Question: Which state is mentioned in the document?
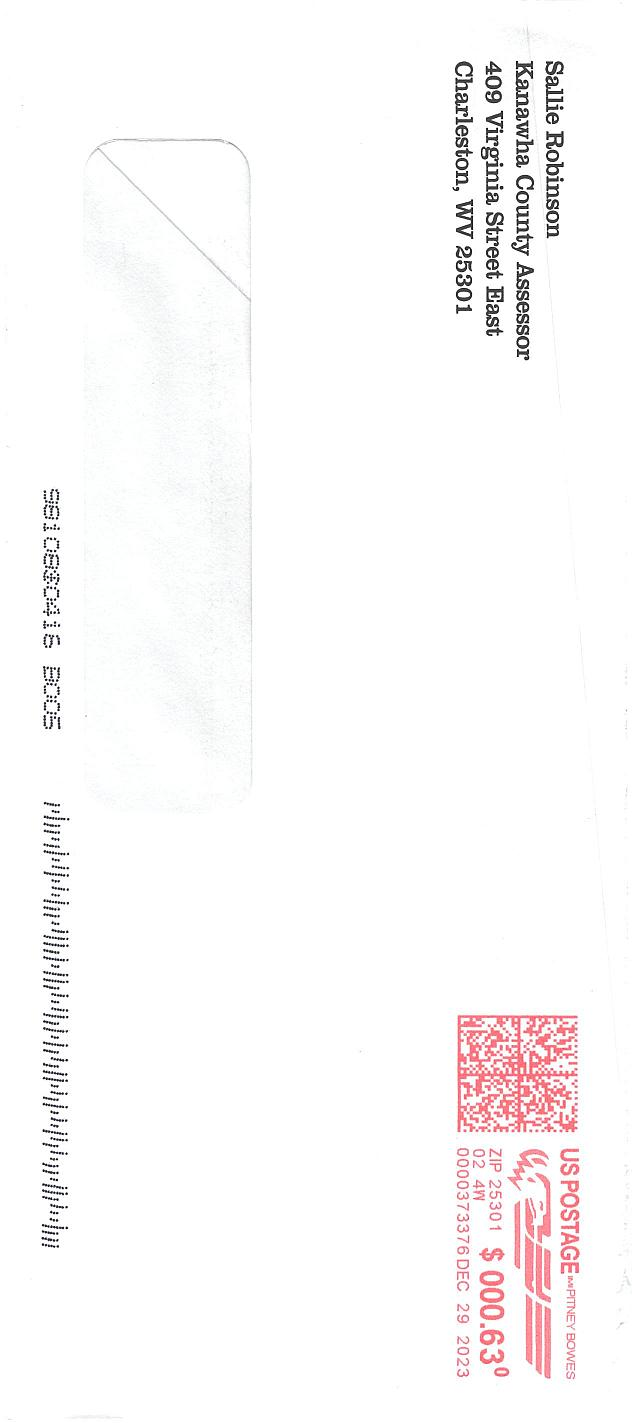
Answer: "Karatawa County"